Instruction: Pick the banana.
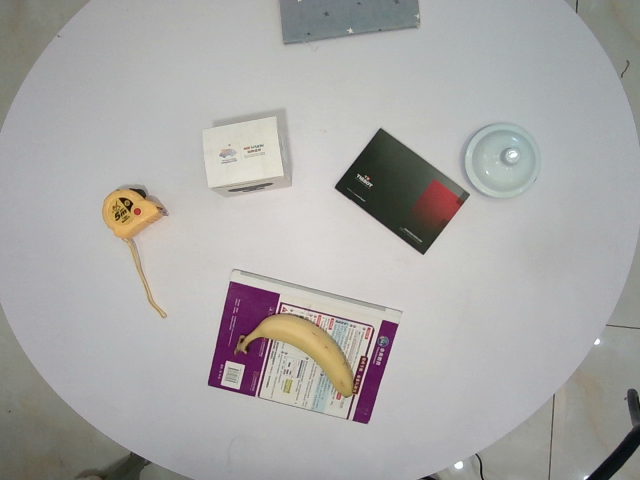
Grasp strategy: vertical